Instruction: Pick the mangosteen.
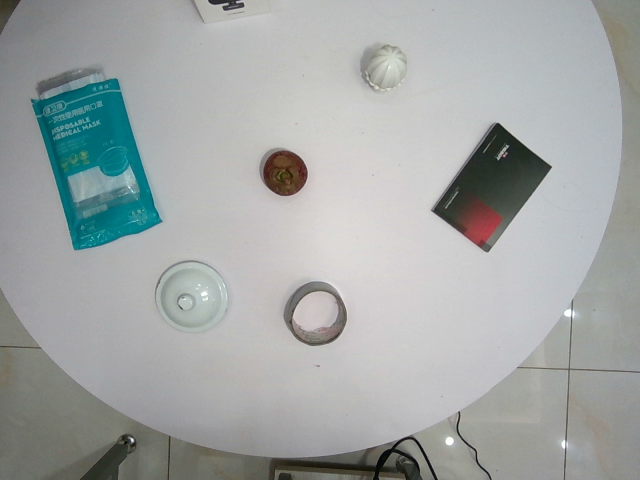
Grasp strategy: vertical